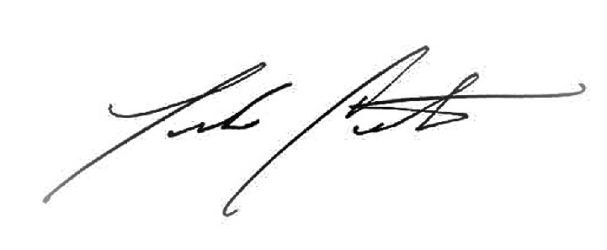
Signature of: julio cortes